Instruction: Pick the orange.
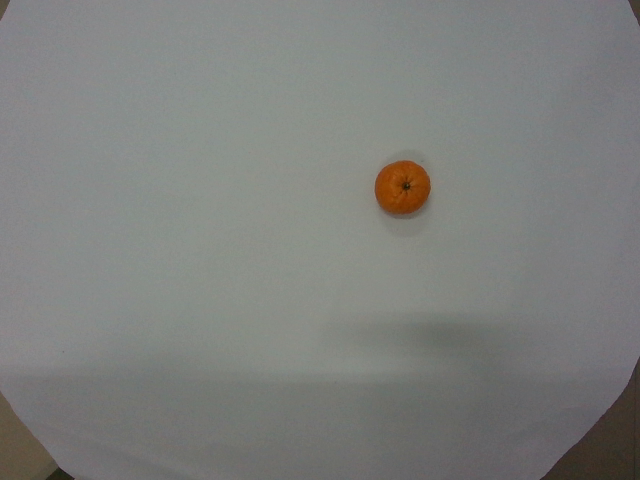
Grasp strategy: vertical